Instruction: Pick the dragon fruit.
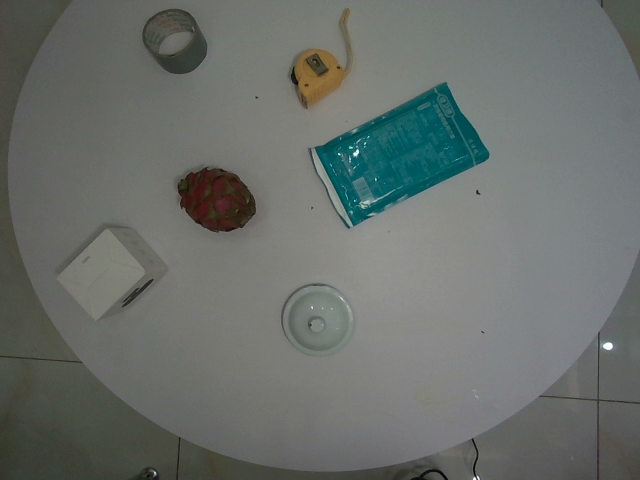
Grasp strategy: vertical